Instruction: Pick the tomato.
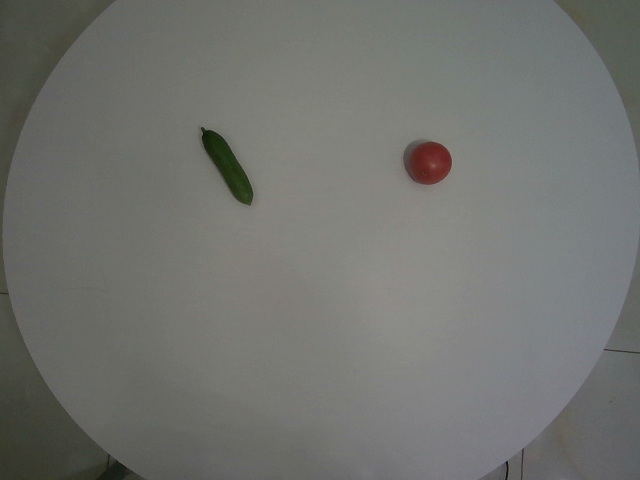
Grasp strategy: vertical